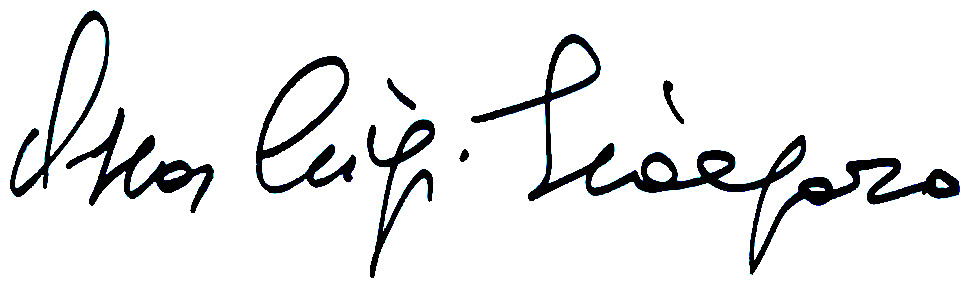
Signature of: oscar luigi scalfaro